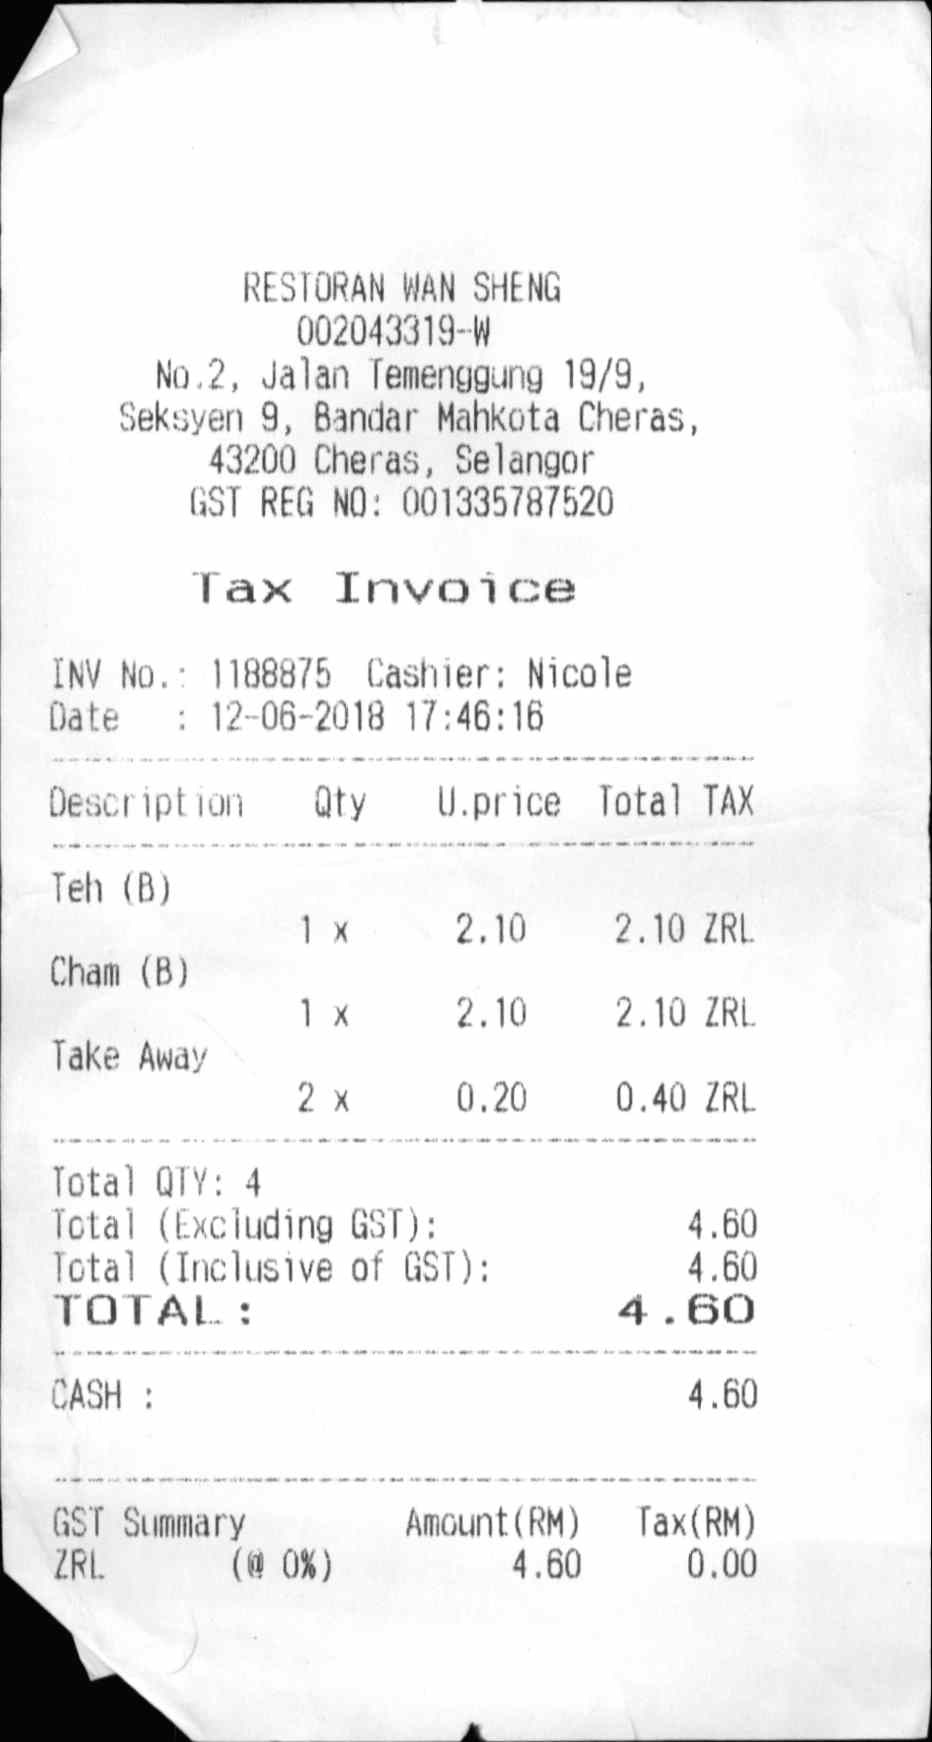
RESTORAN WAN SHENG
002043319-W
NO.2, JALAN TEMENGGUNG 19/9,
SEKSYEN 9, BANDAR MAHKOTA CHERAS,
43200 CHERAS, SELANGOR
GST REG NO: 001335787520
TAX INVOICE
INV NO.: 1188875
CASHIER: NICOLE
DATE
: 12-06-2018 17:46:16
DESCRIPTION
QTY
U.PRICE
TOTAL
TAX
TEH (B)
1 X
2.10
2.10
ZRL
CHAM (B)
1 X
2.10
2.10
ZRL
TAKE AWAY
2 X
0.20
0.40
ZRL
TOTAL QTY: 4
TOTAL (EXCLUDING GST):
4.60
TOTAL (INCLUSIVE OF GST):
4.60
TOTAL :
4.60
CASH :
4.60
GST SUMMARY
AMOUNT(RM)
TAX(RM)
ZRL
(@ 0%)
4.60
0.00